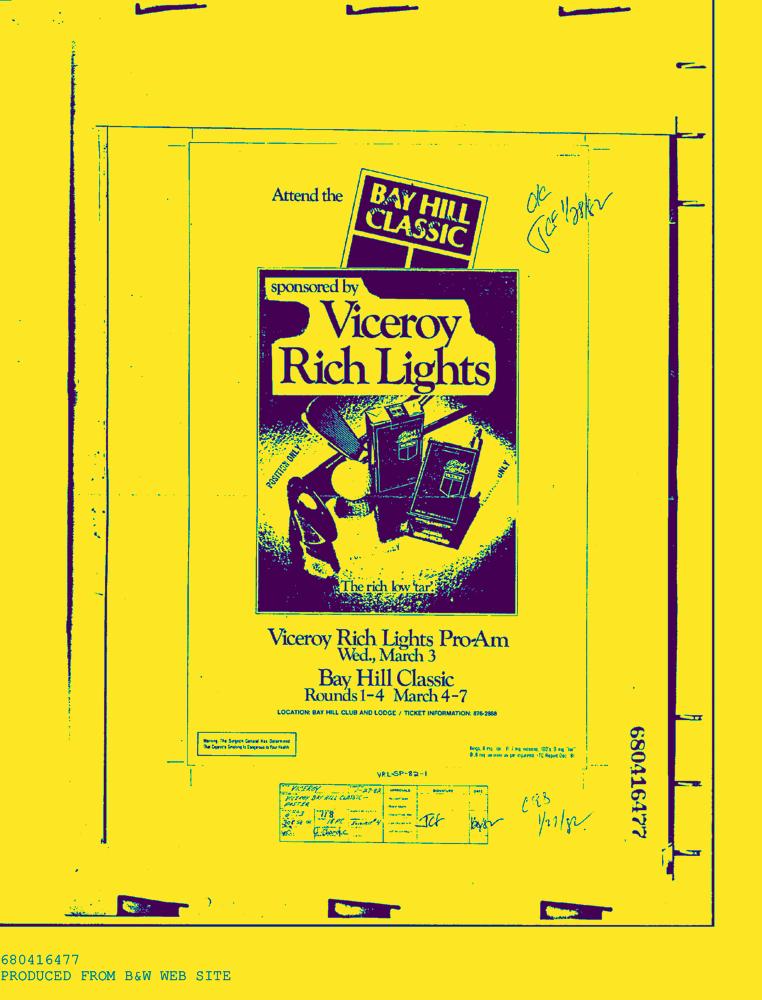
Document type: AD